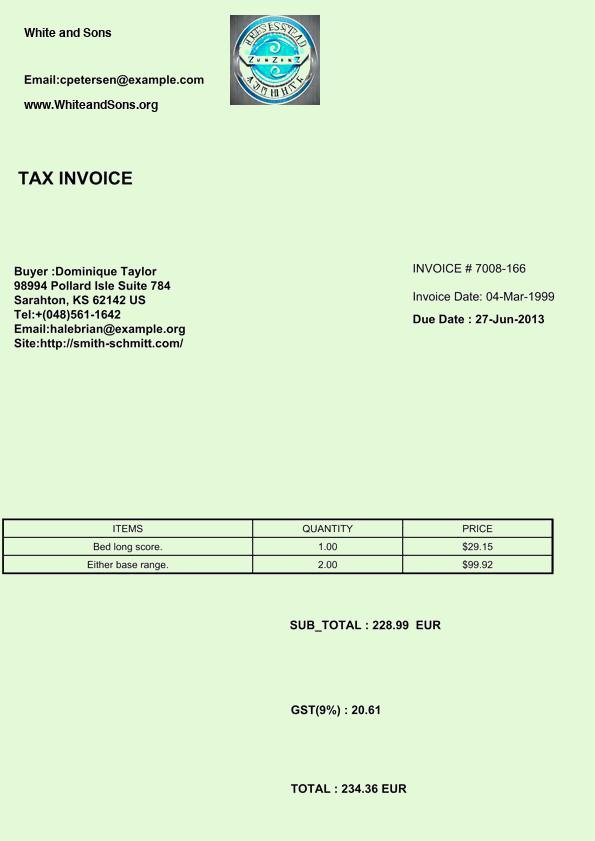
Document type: Invoice